Question: How does the patient history play a role?
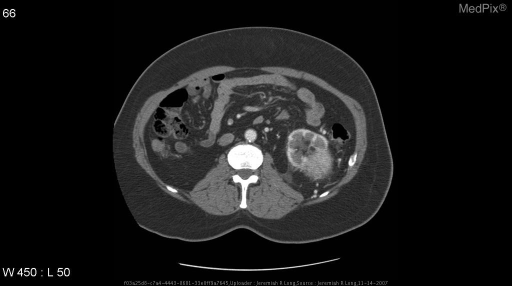
Answer: The patient's history of 72 year old female with gross hematuria is key in understanding the case.